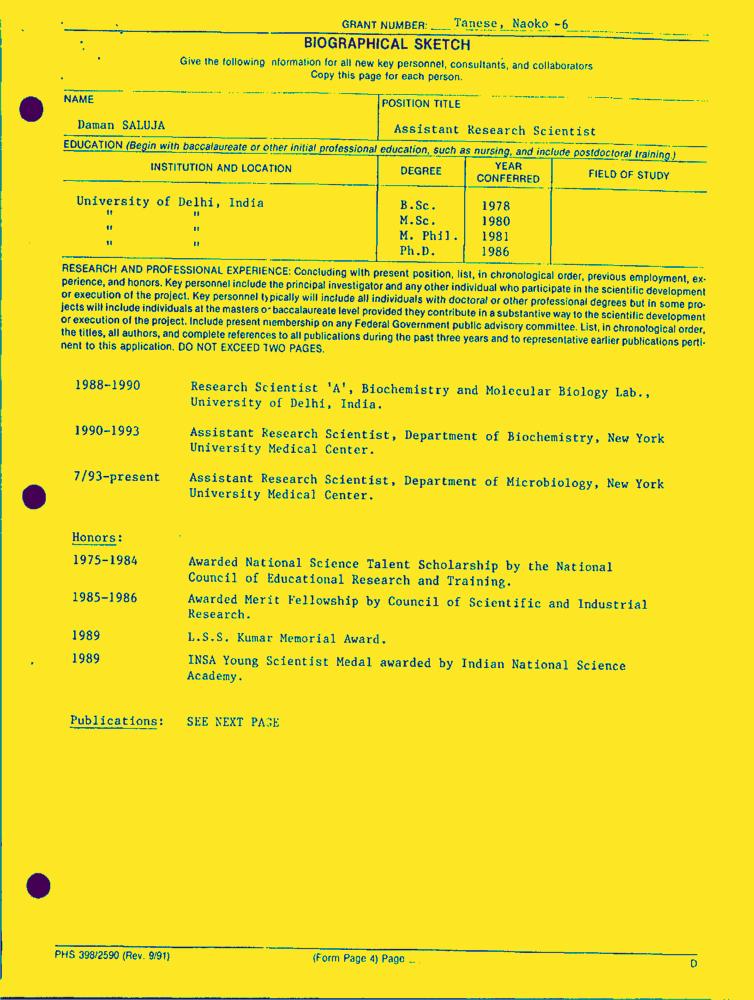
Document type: Resume-Doc